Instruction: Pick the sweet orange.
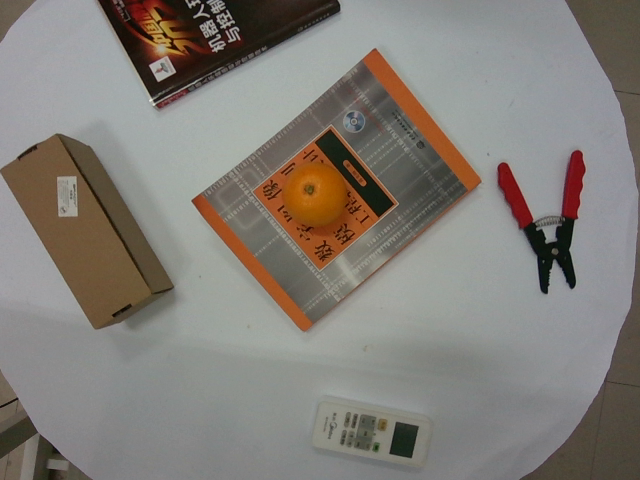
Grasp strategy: vertical